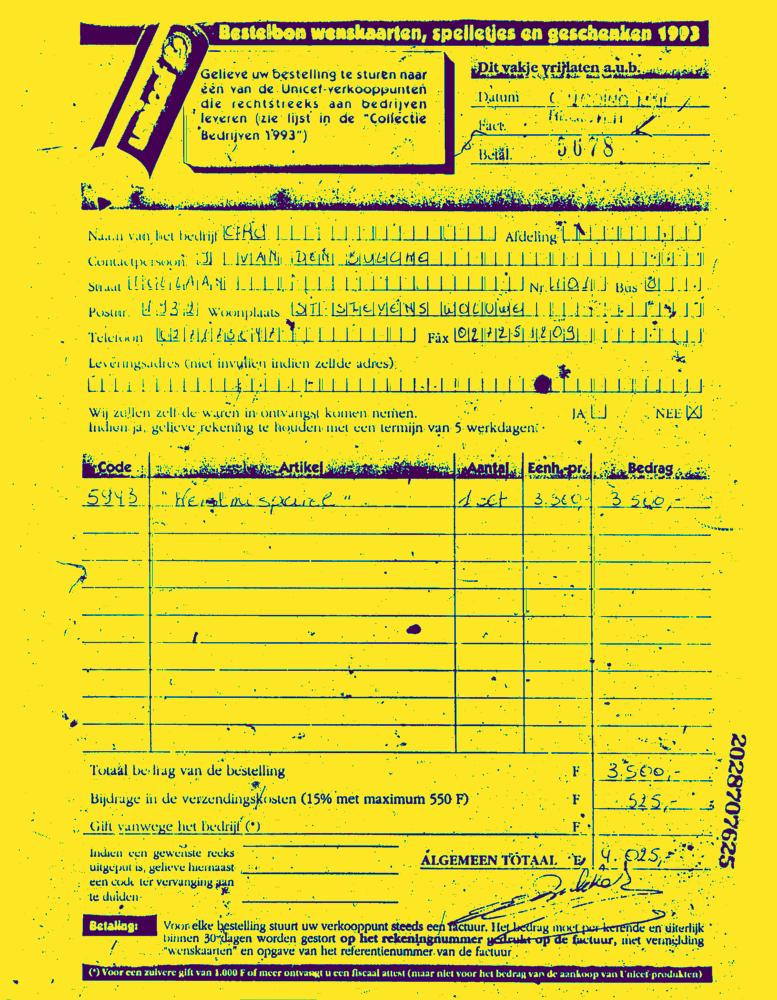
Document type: Invoice-Doc